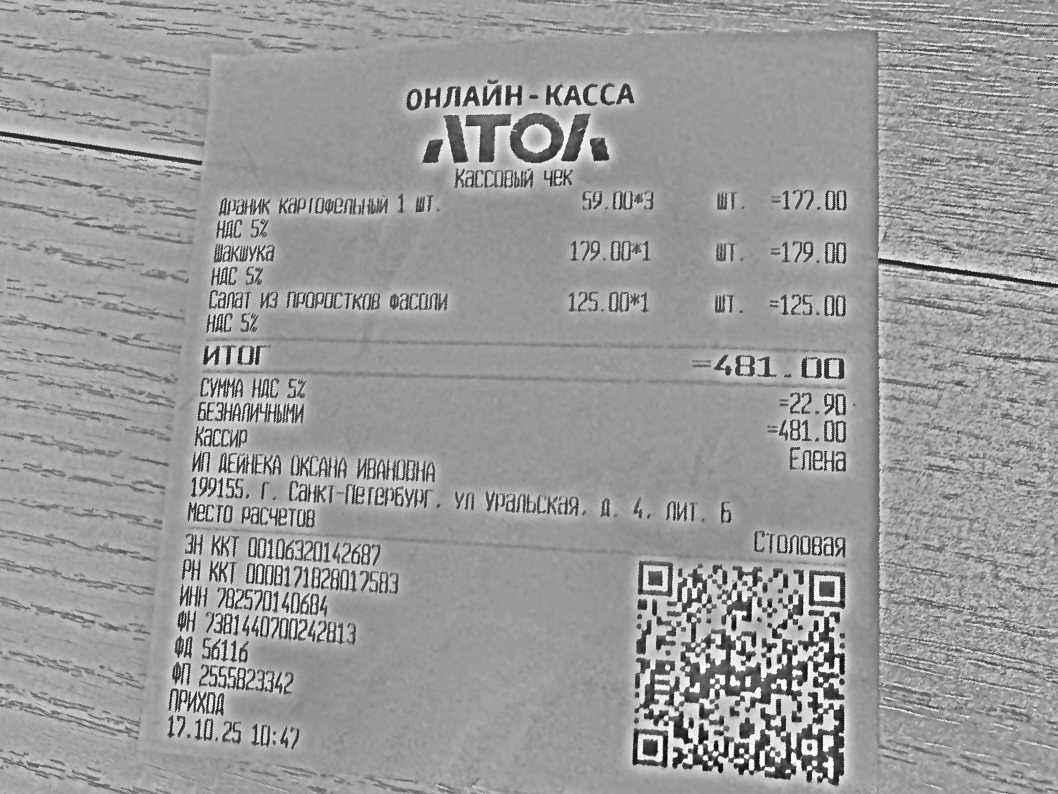
Продавец: ИП ДЕЙНЕКА ОКСАНА ИВАНОВНА
ИНН: 702570140684
Дата: 17.10.25
Товары: Драник картофельный 1 шт.; Шакшука; Салат из проростков фасоли
Количество: 3; 1; 1
Цена: 59.00; 179.00; 125.00
Сумма: 177.00; 179.00; 125.00
Итого: 481.00